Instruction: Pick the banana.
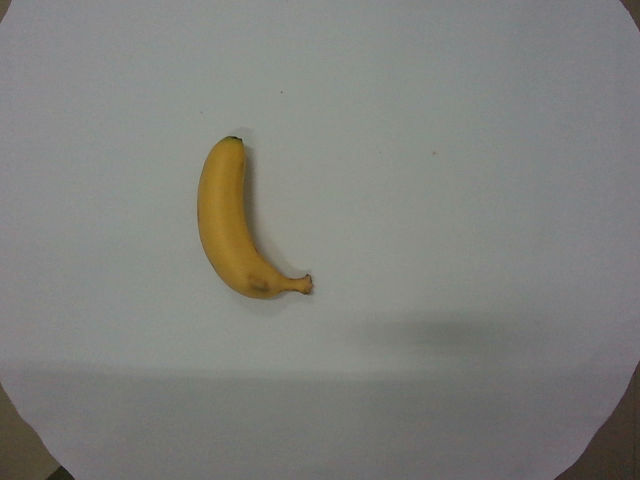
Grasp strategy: vertical